Question: In what way does the history help explain the case?
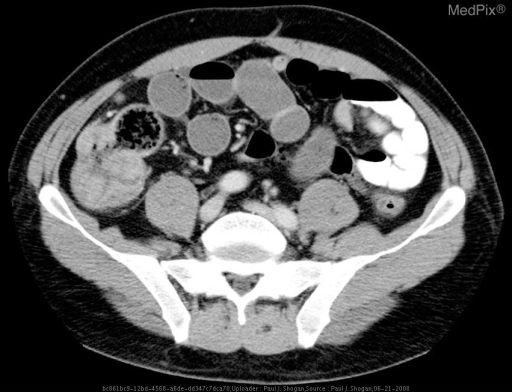
Answer: The patient's history of 42 yo male with abdominal pain is key in understanding the case.